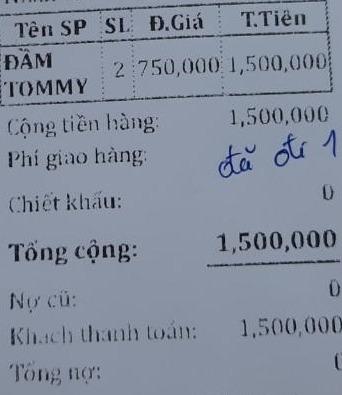
<table>
<tr>
<th>Tên SP</th>
<th>SL</th>
<th>Đ.Giá</th>
<th>T.Tiền</th>
</tr>
<tr>
<td>ĐẦM TOMMY</td>
<td>2</td>
<td>750,000</td>
<td>1,500,000</td>
</tr>
</table>

Cộng tiền hàng: 1,500,000
Phí giao hàng: đã ở 1
Chiết khấu: 0
Tổng cộng: 1,500,000
Nợ cũ: 0
Khách thanh toán: 1,500,000
Tổng nợ: 0